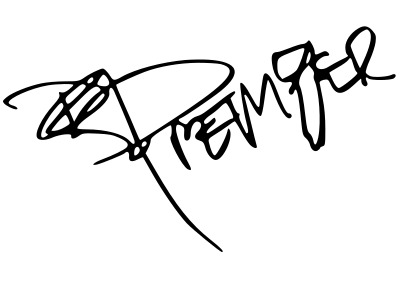
Signature of: dj premier